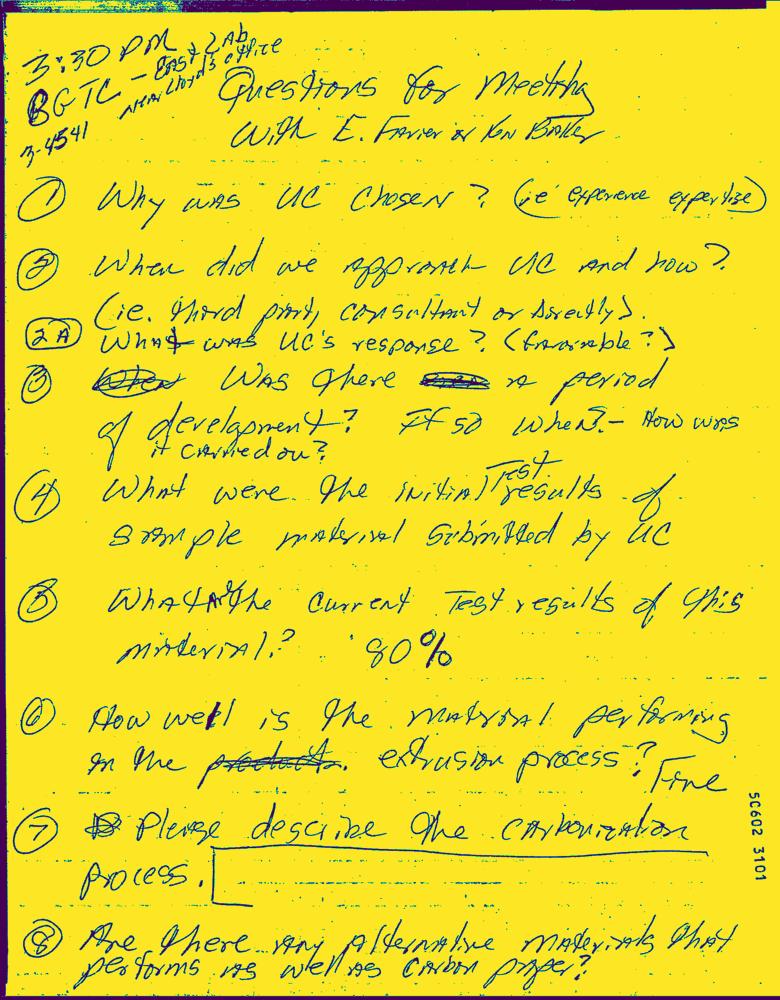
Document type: Hand-Written